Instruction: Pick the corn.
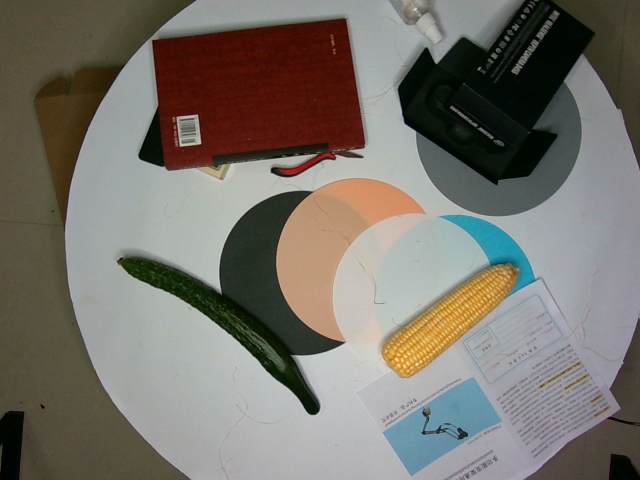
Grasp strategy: vertical